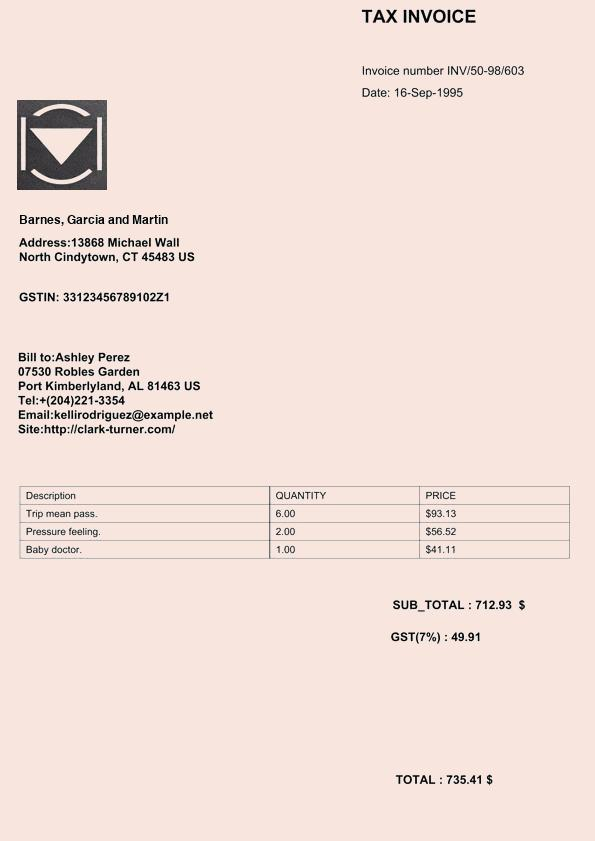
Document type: Invoice